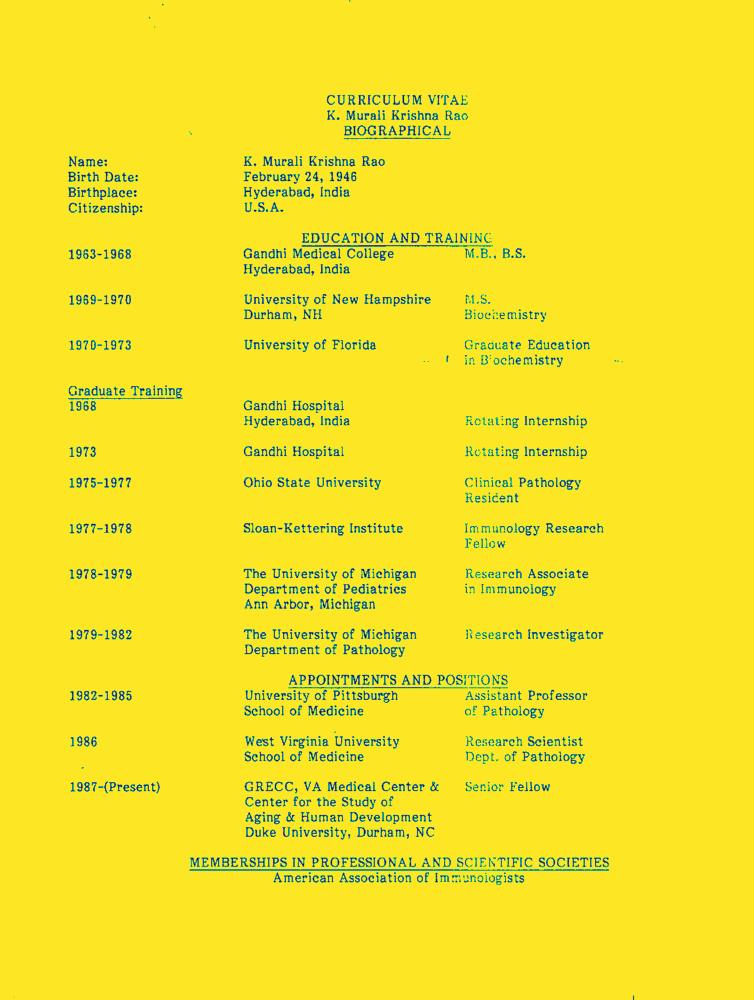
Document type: Resume-Doc